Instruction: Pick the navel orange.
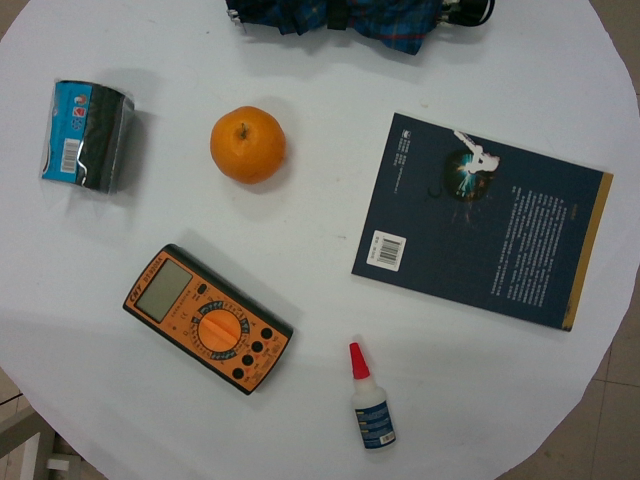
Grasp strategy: vertical